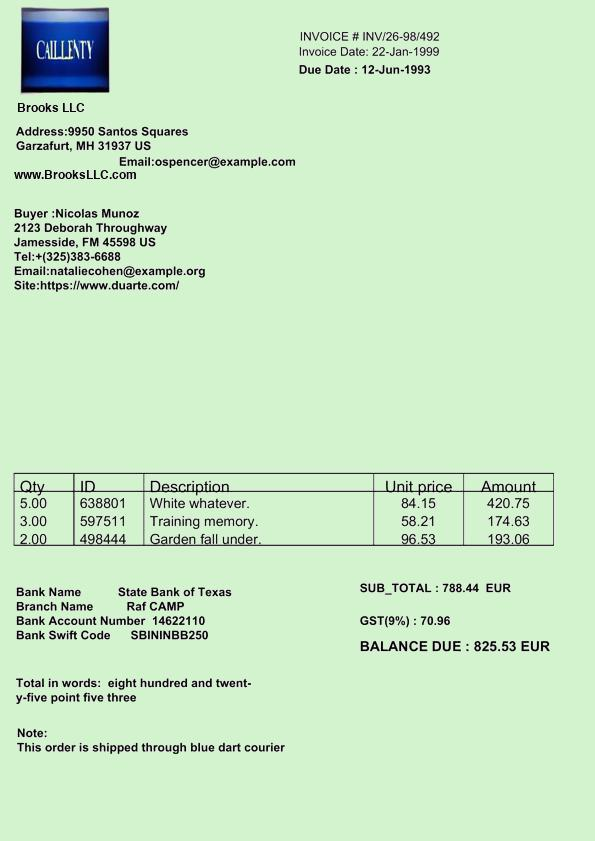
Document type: Invoice